Question: In what way does the history help explain the case?
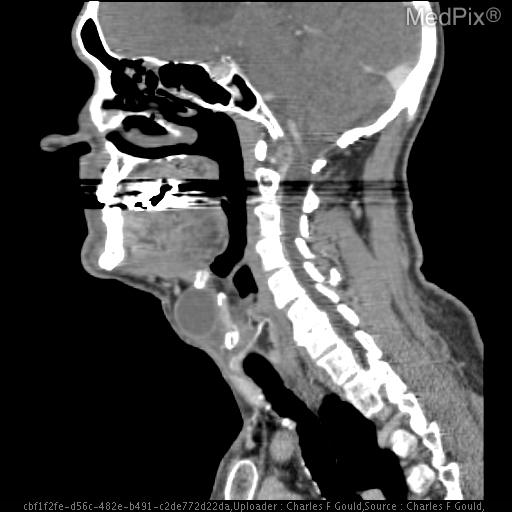
Answer: The patient's history of 65 year-old man with a firm neck mass for three months. is key in understanding the case.